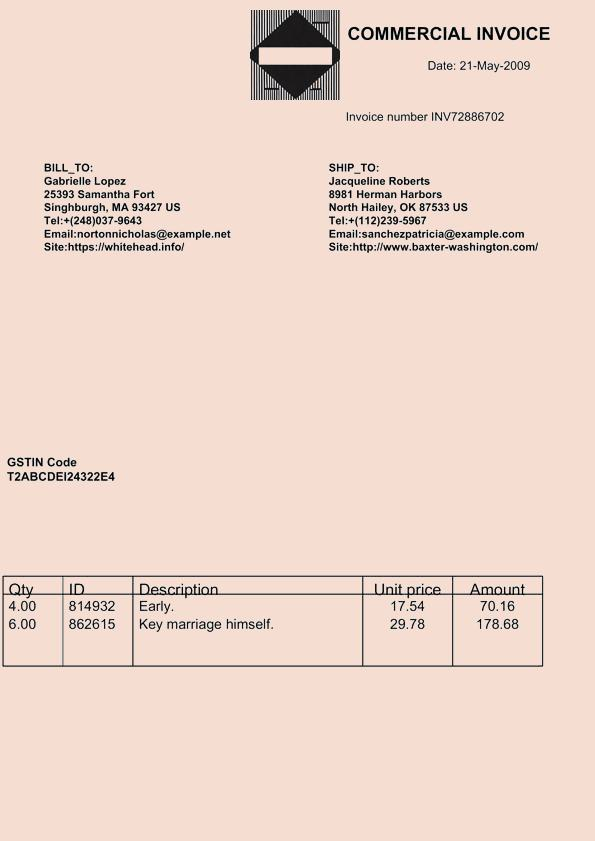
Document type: Invoice